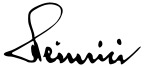
Signature of: gotthard heinrici